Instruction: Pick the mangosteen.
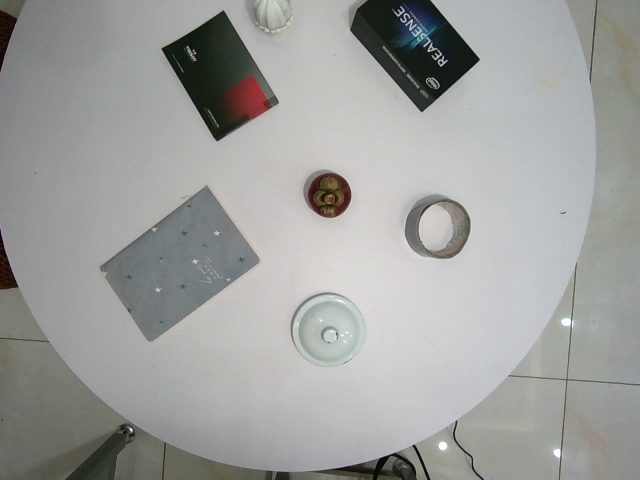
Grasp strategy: vertical